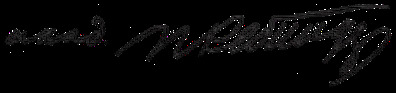
Signature of: piotr rehbinder